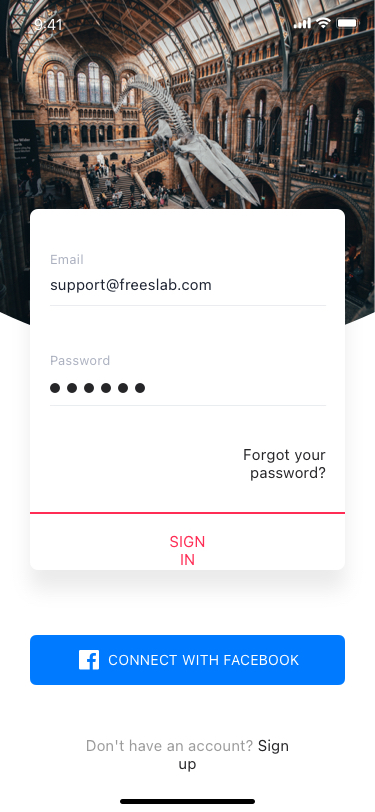
Text in this UI design:
Forgot your password?
Don't have an account? Sign up
Email
support@freeslab.com
Password
Sign In